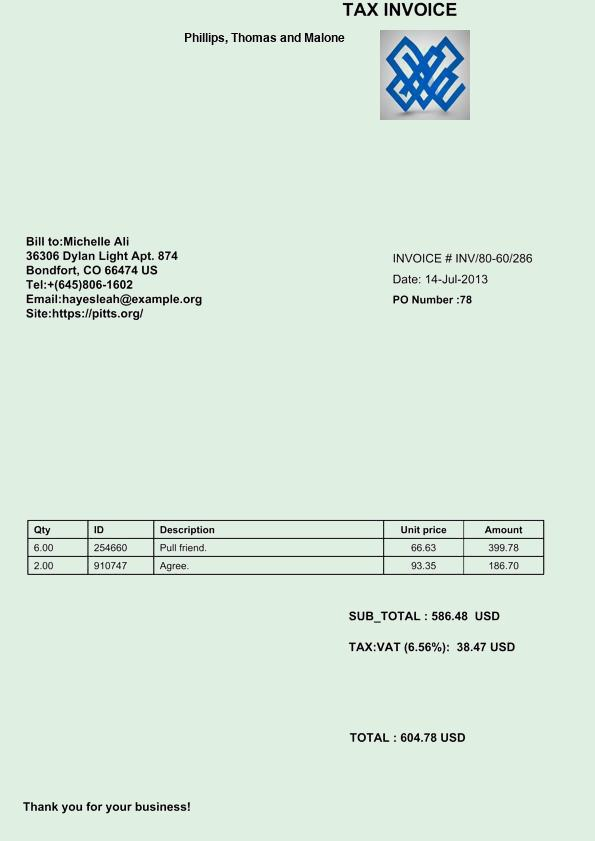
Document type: Invoice